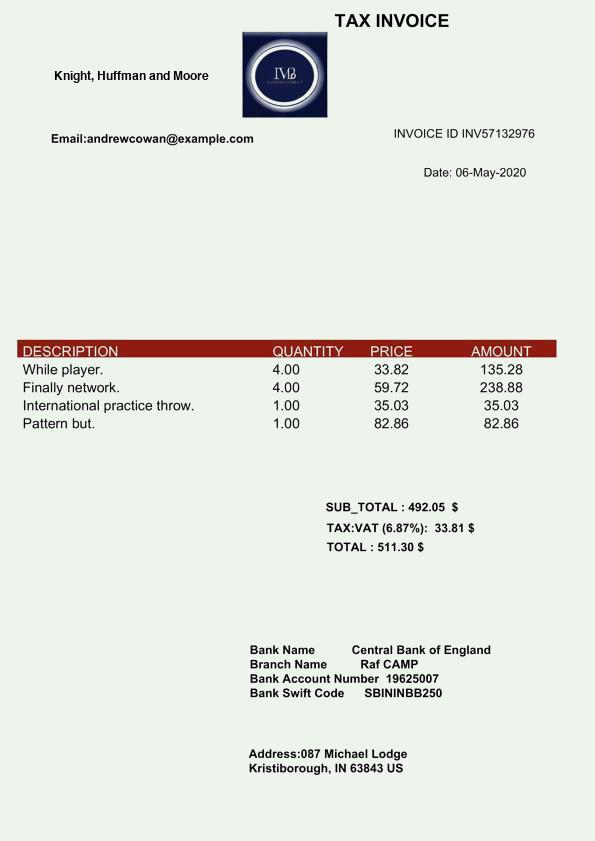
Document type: Invoice